Can you pull out the amount in words, numerical amount, payee's name, date of the cheque, and the bank's name from the image?
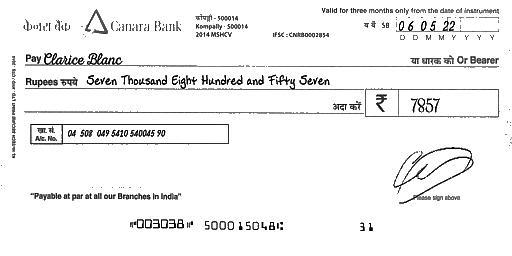
amt_in_words: Seven Thousand Eight Hundred and Fifty Seven
amt_in_figures: 7857
payee_name: Clarice Blanc
bank_name: Canara Bank
cheque_date: 06/05/22